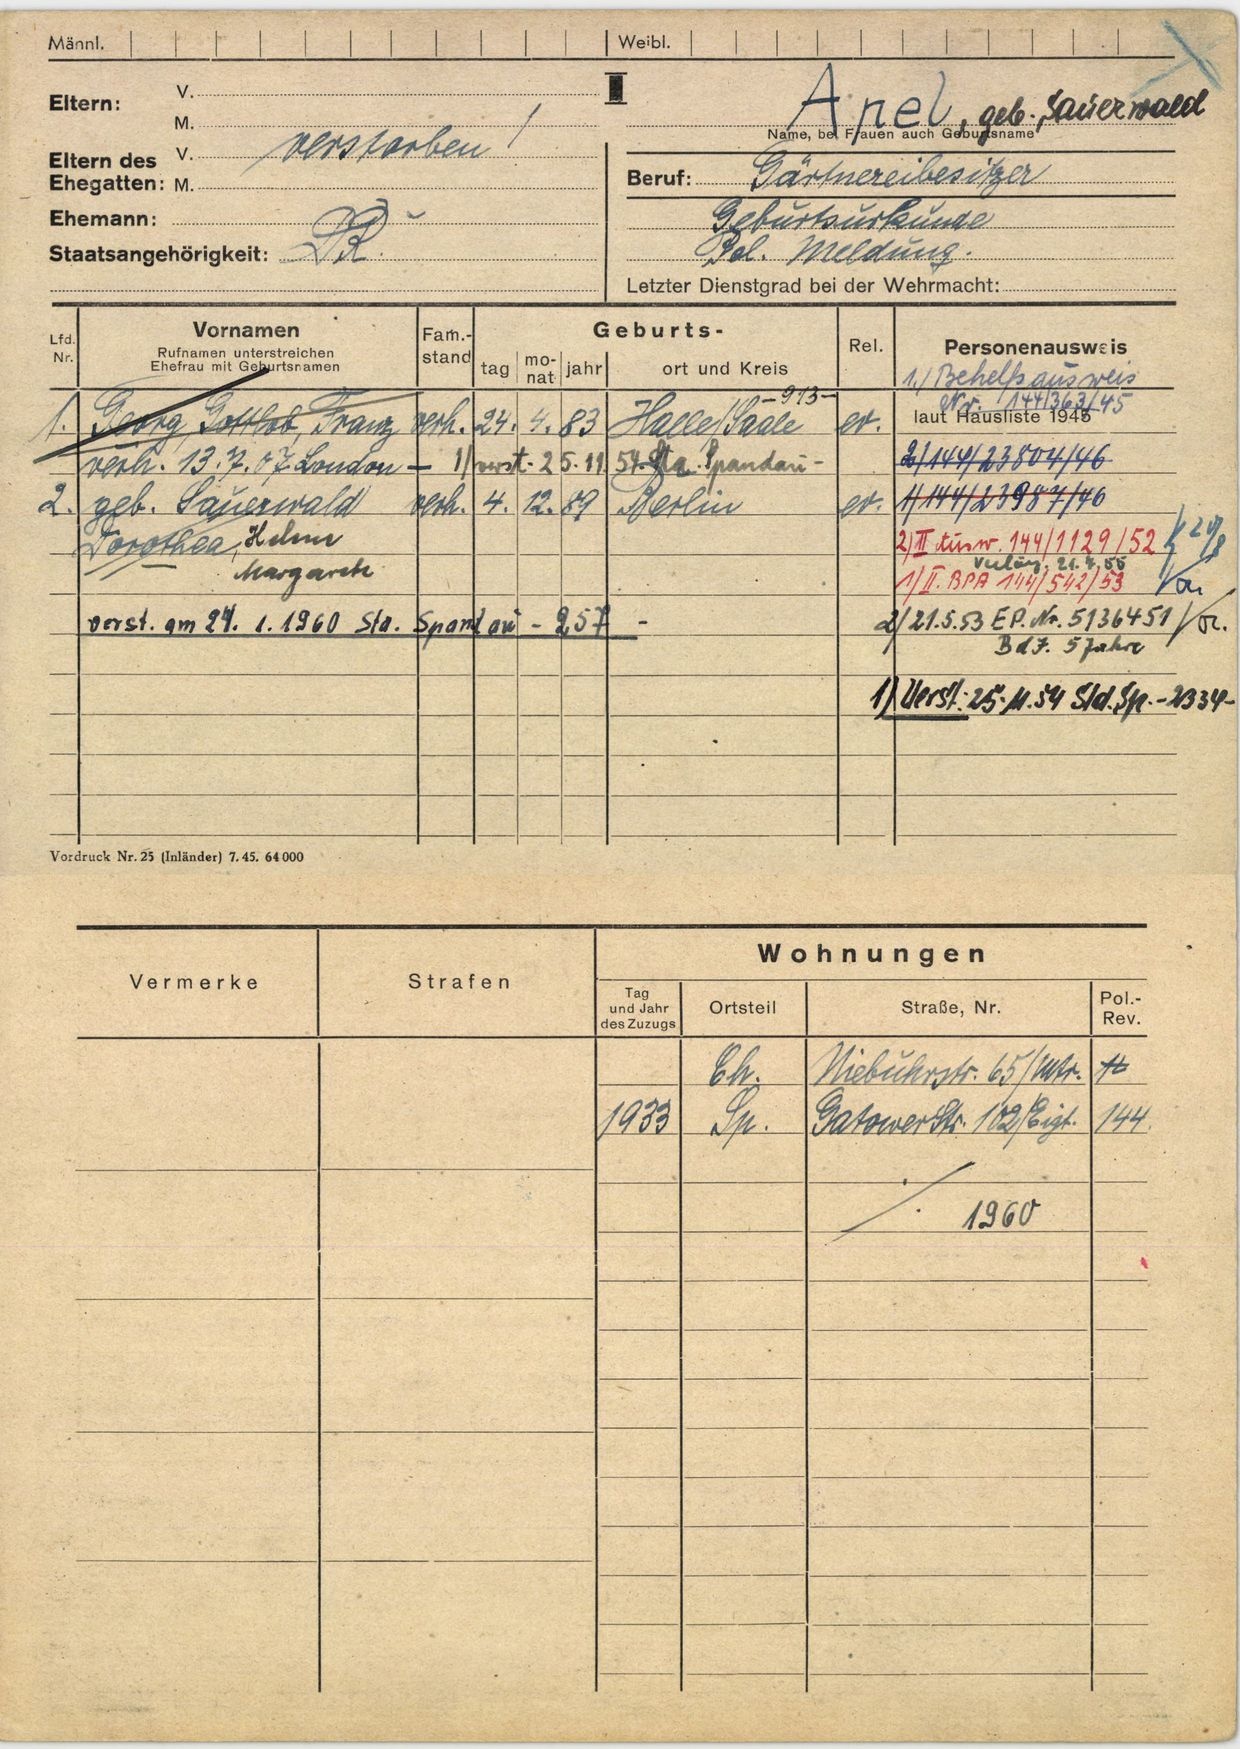
Apel, geb. Sauerwald